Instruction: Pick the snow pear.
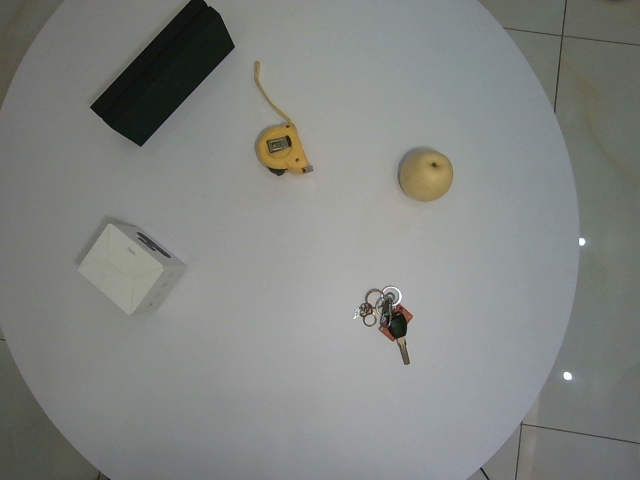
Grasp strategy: vertical